Question: What tax district, tax-rate area, or tax area code is specified in the document?
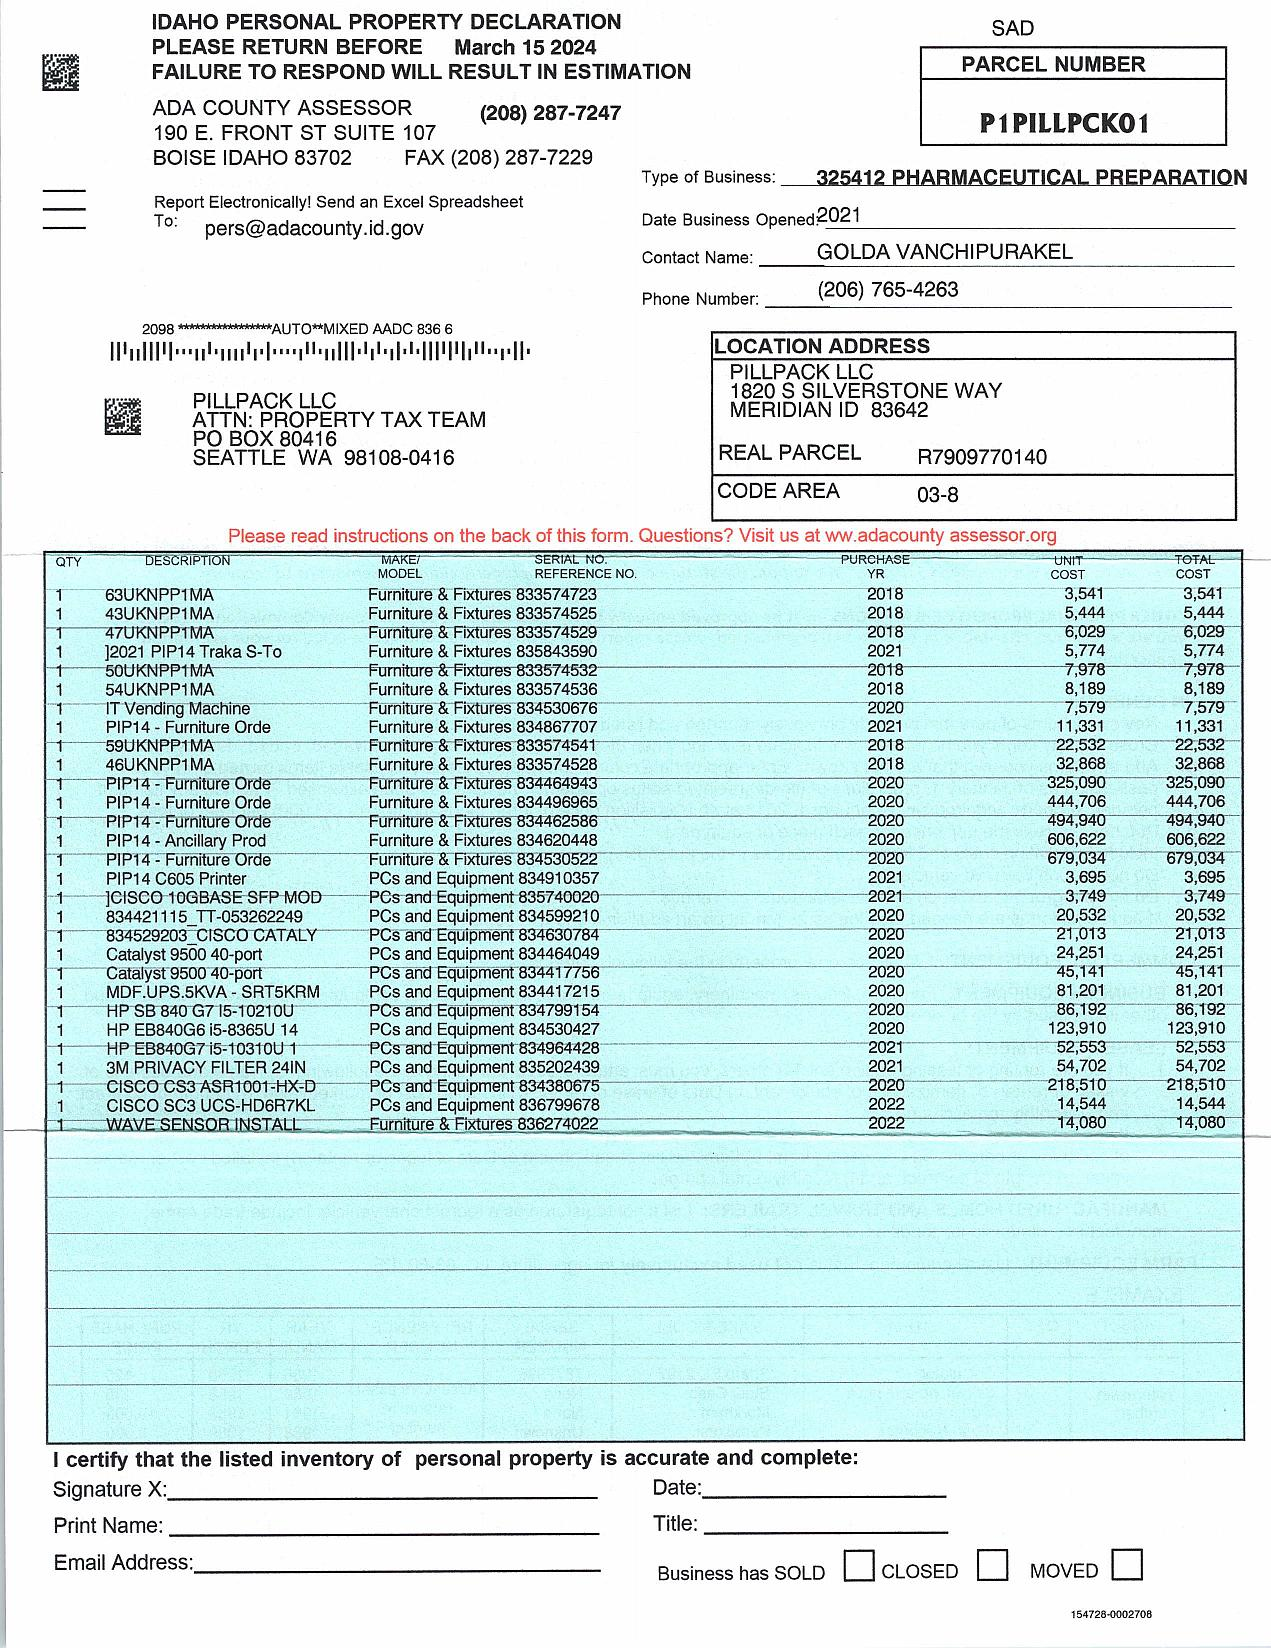
Answer: "8-Mar"